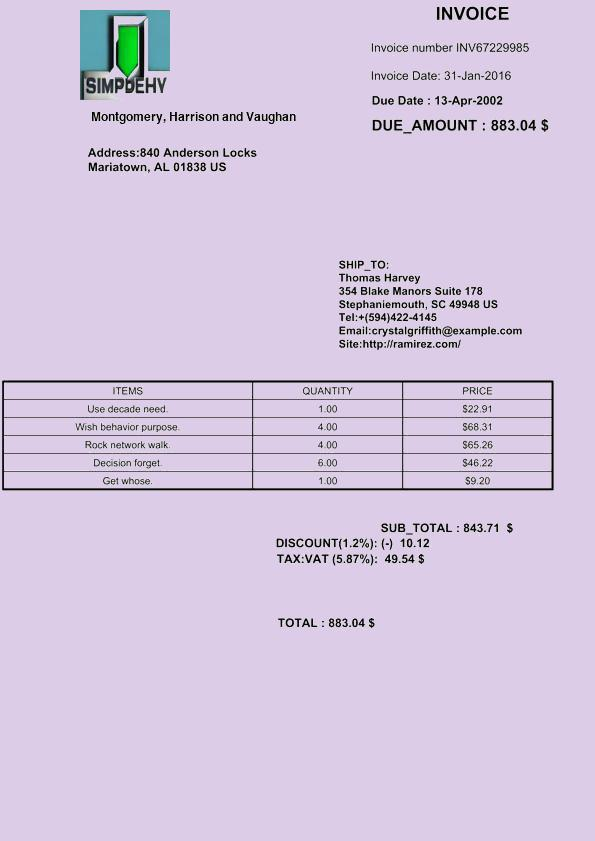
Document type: Invoice